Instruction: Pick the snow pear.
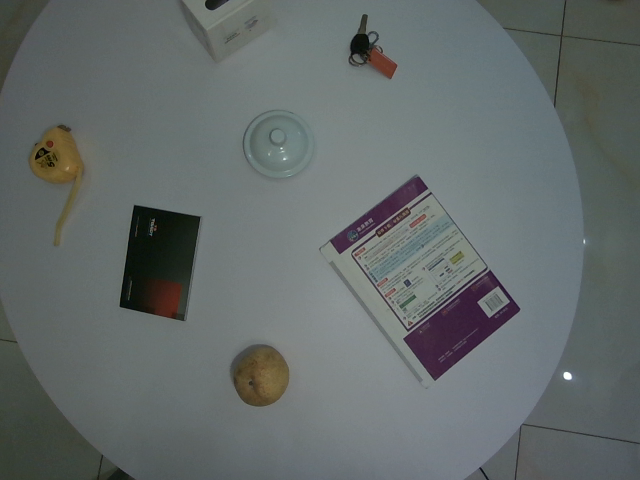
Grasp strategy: vertical